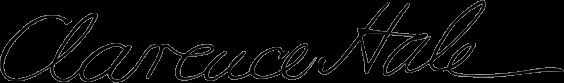
Signature of: clarence hale